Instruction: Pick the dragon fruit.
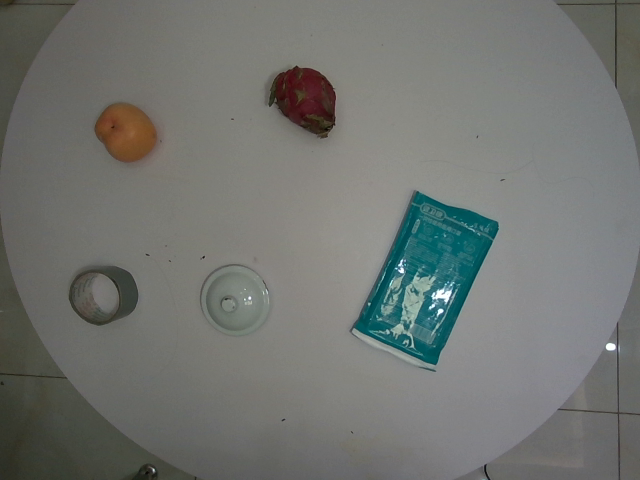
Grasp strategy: vertical